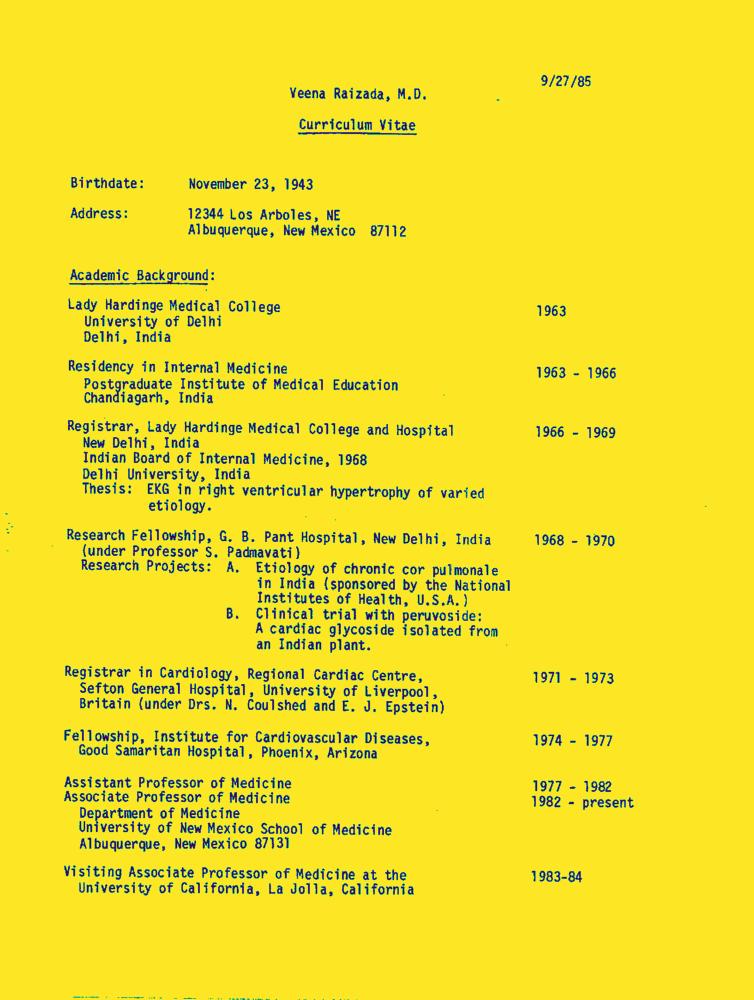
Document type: Resume-Doc